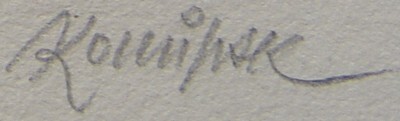
Signature of: jan konůpek